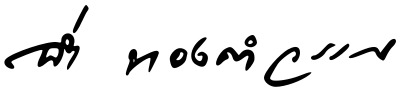
Signature of: cham thongkhamwan